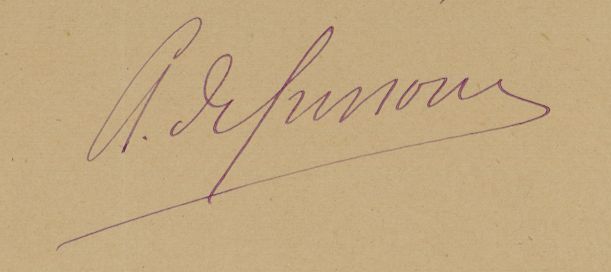
Signature of: albert de grossouvre